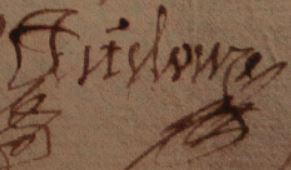
Signature of: jean titelouze